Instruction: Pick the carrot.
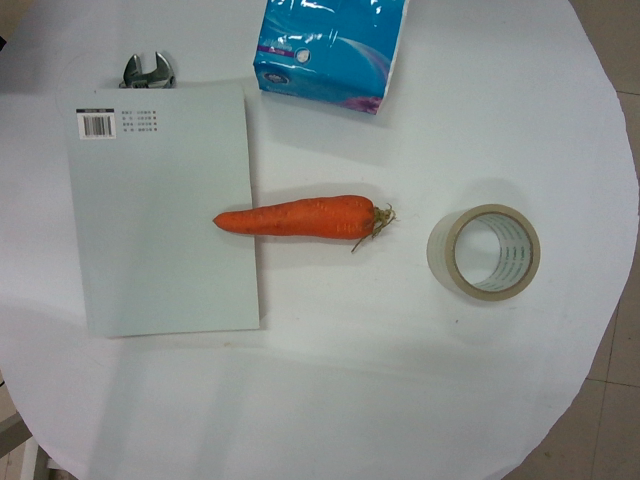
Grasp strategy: vertical